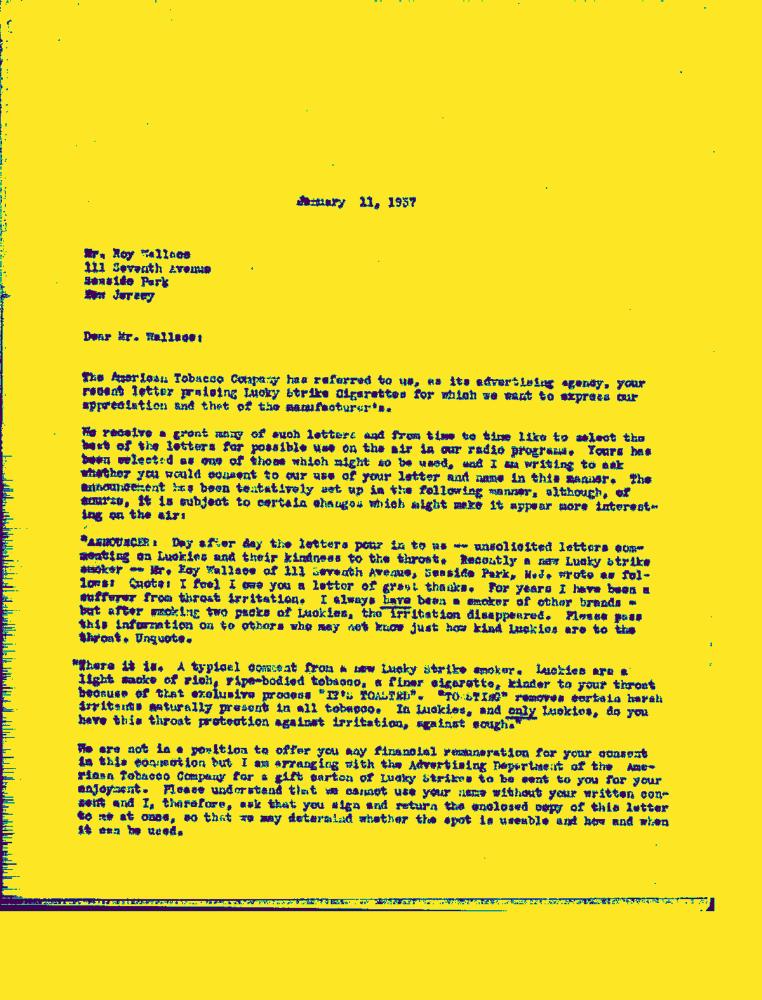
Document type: Letter-Doc